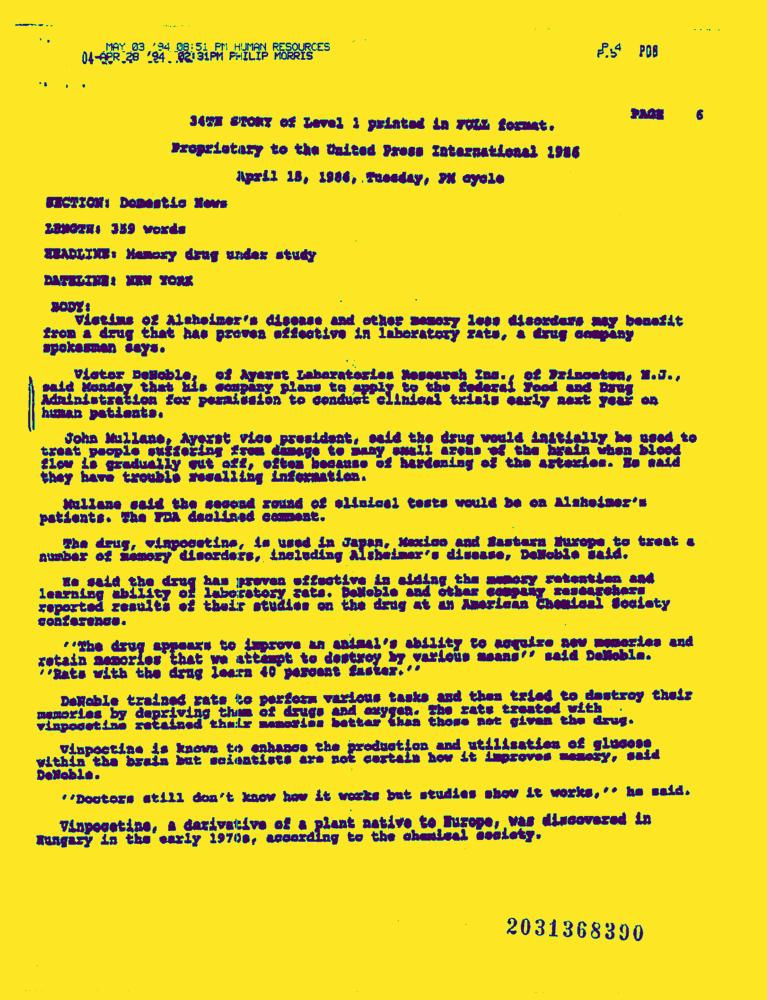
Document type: News-Article